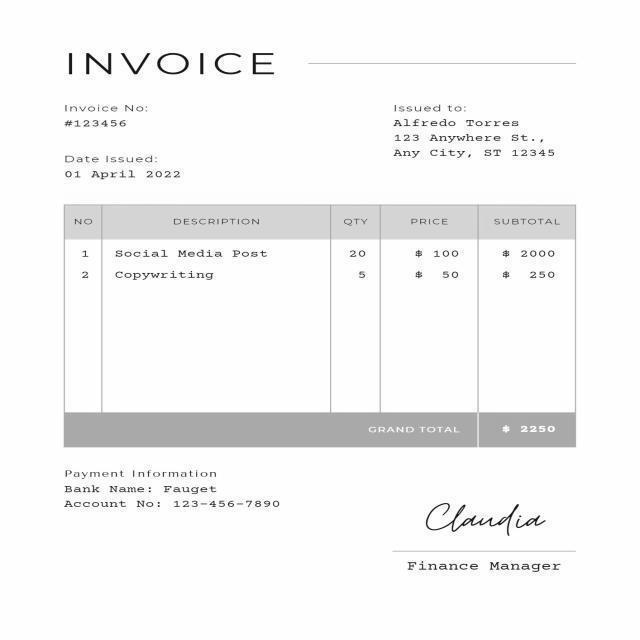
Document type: Invoice